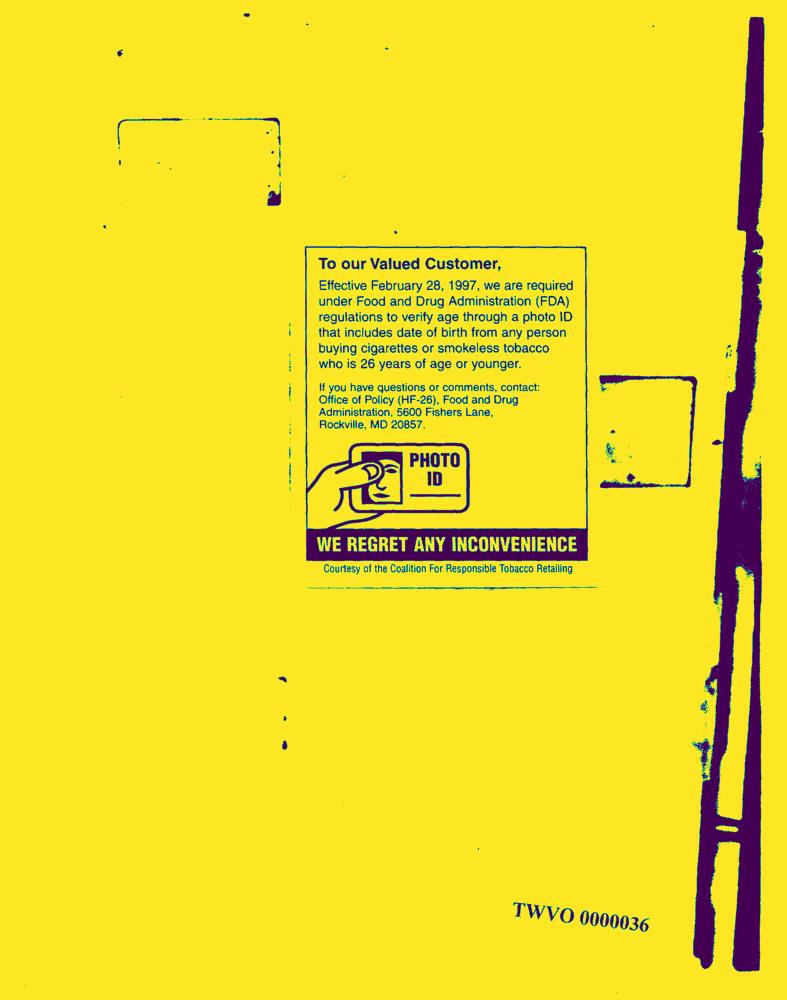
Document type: AD